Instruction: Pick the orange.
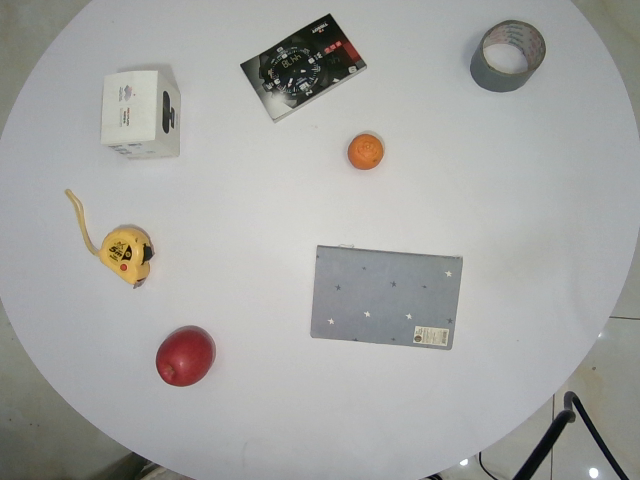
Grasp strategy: vertical